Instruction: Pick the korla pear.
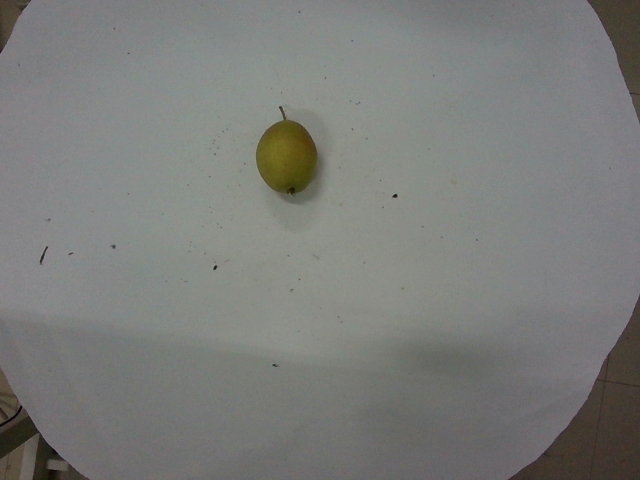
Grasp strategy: vertical